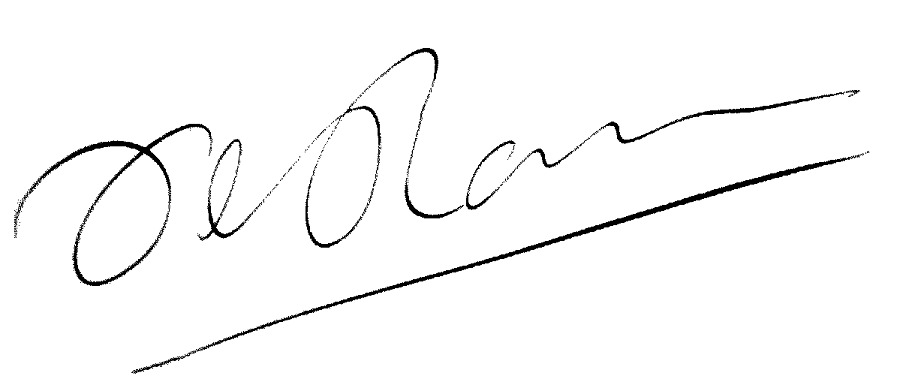
Signature of: paul ramadier